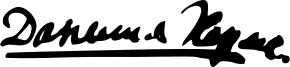
Signature of: daniil kharms